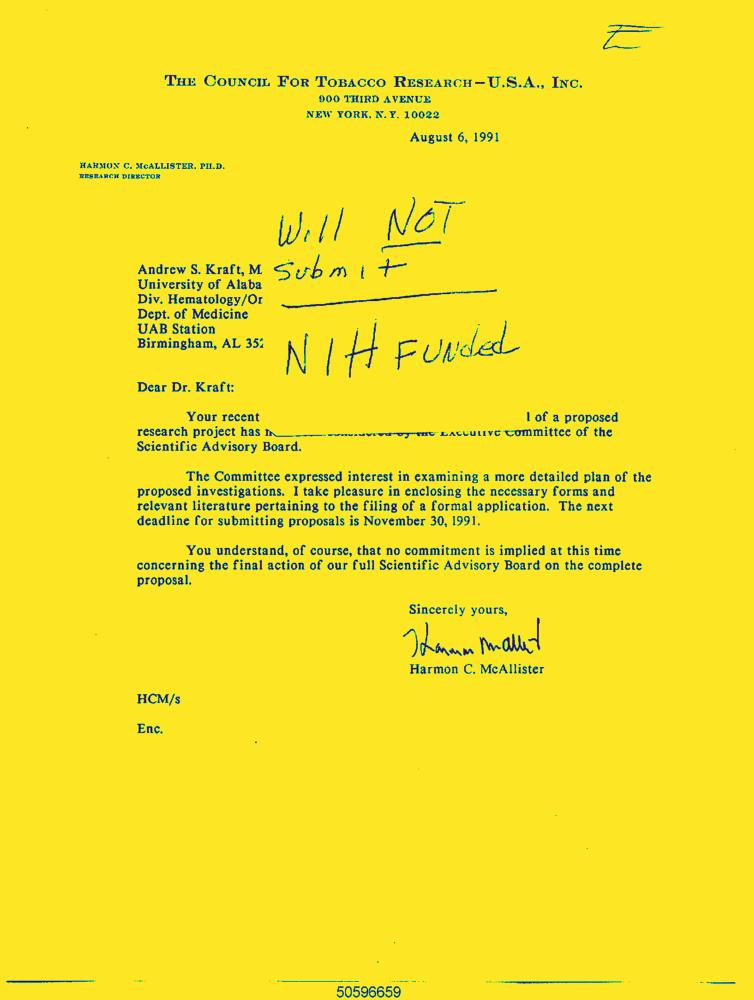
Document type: Letter-Doc